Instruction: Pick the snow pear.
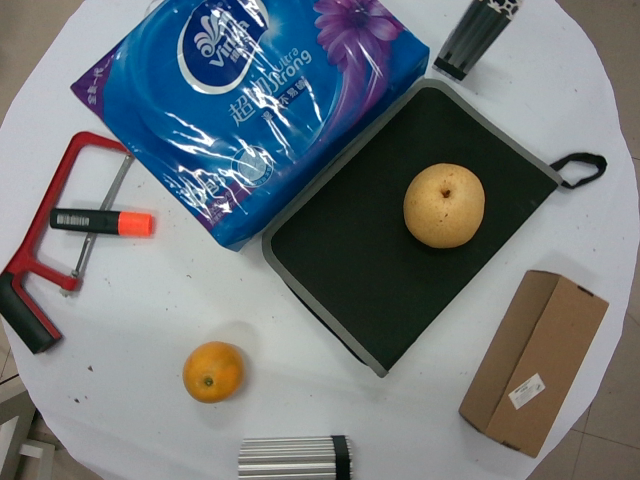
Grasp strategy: vertical